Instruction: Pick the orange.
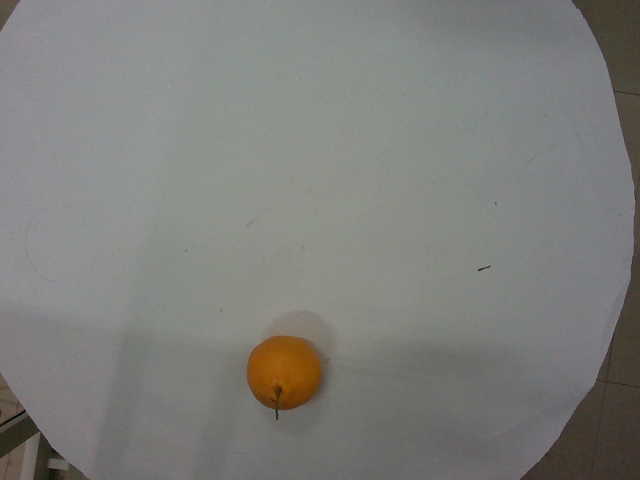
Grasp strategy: vertical